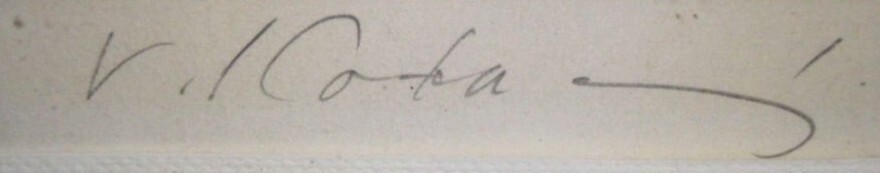
Signature of: věra kotasová